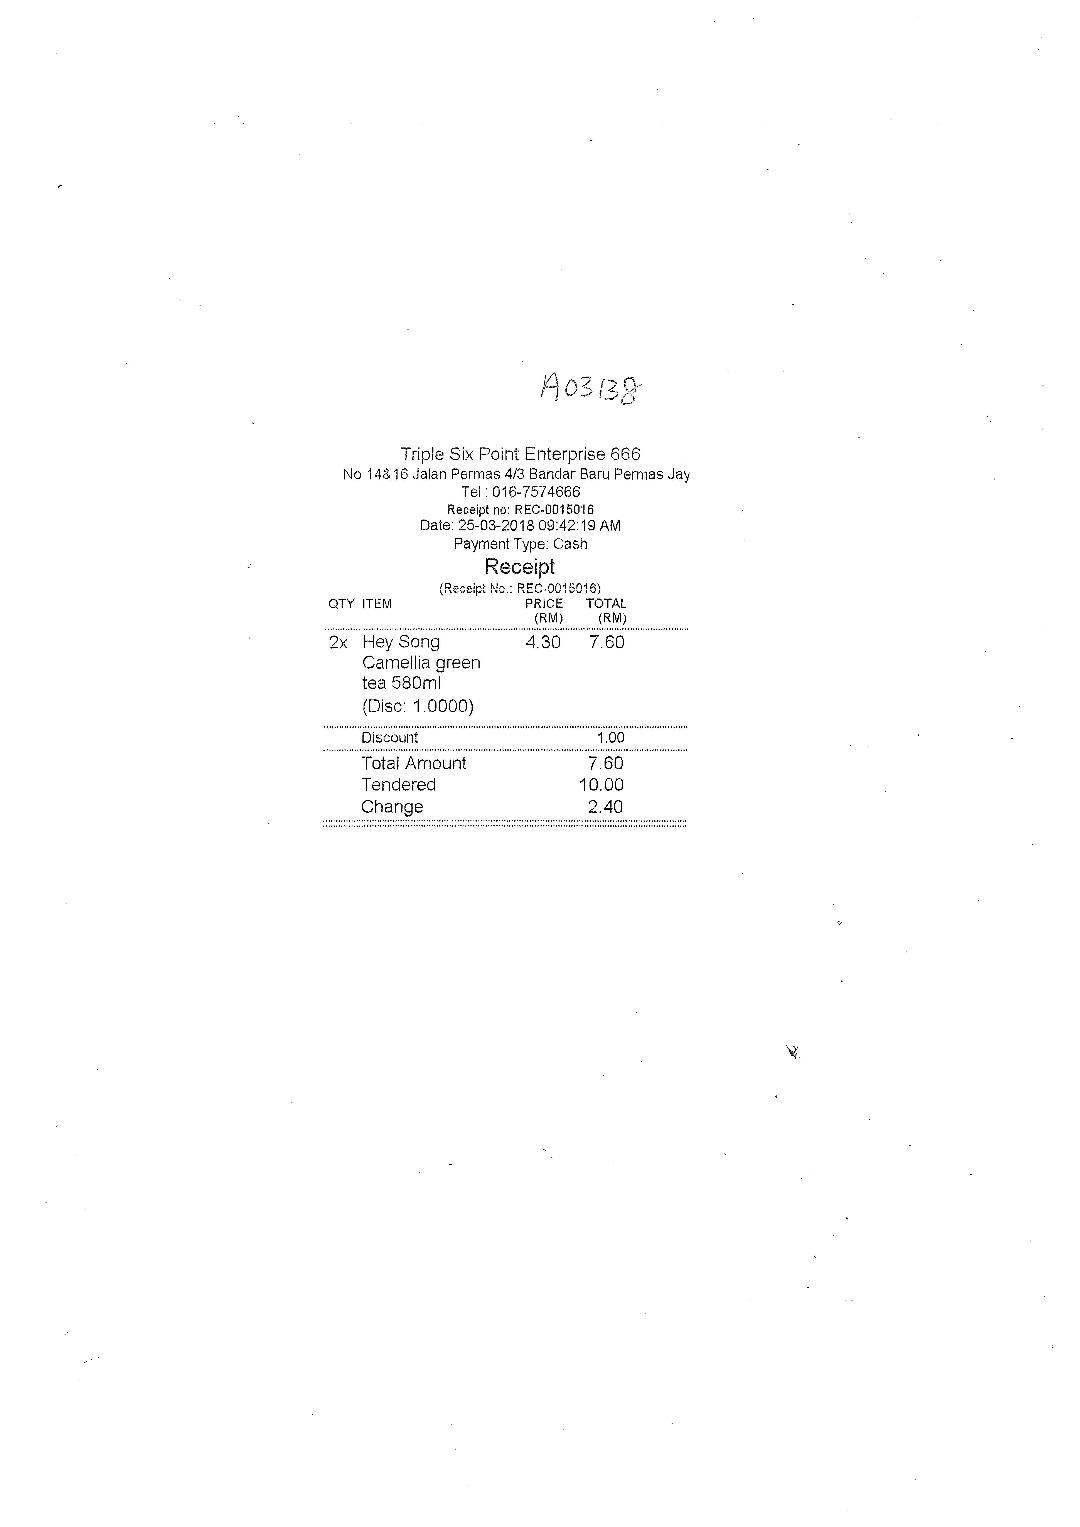
TRIPLE SIX POINT ENTERPRISE 666
NO 14& 16 JALAN PERMAS 4/3 BANDAR BARU PERMAS JAY
TEL : 016-7574666
RECEIPT NO: REC-0015016
DATE: 25-03-2018 09:42:19 AM
PAYMENT TYPE: CASH
RECEIPT
(RECEIPT NO: REC.0015016)
QTY ITEM
PRICE
TOTAL
(RM)
(RM)
2X
HEY SONG
4.30
7.60
CAMELLIA GREEN
TEA 580ML
(DISC: 1.0000)
DISCOUNT
1.00
TOTAL AMOUNT
7.60
TENDERED
10.00
CHANGE
2.40